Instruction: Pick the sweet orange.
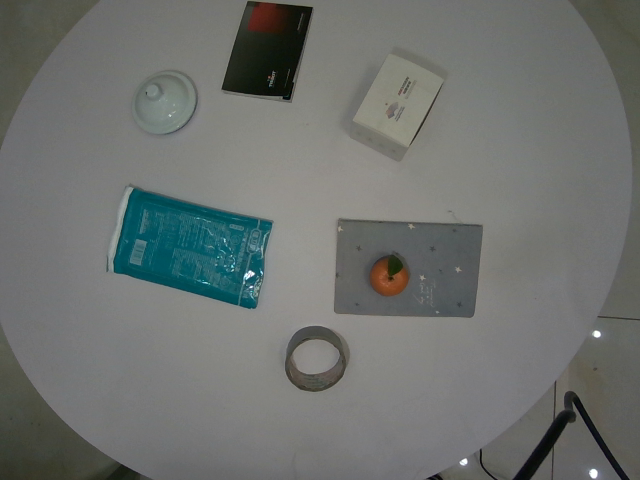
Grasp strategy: vertical